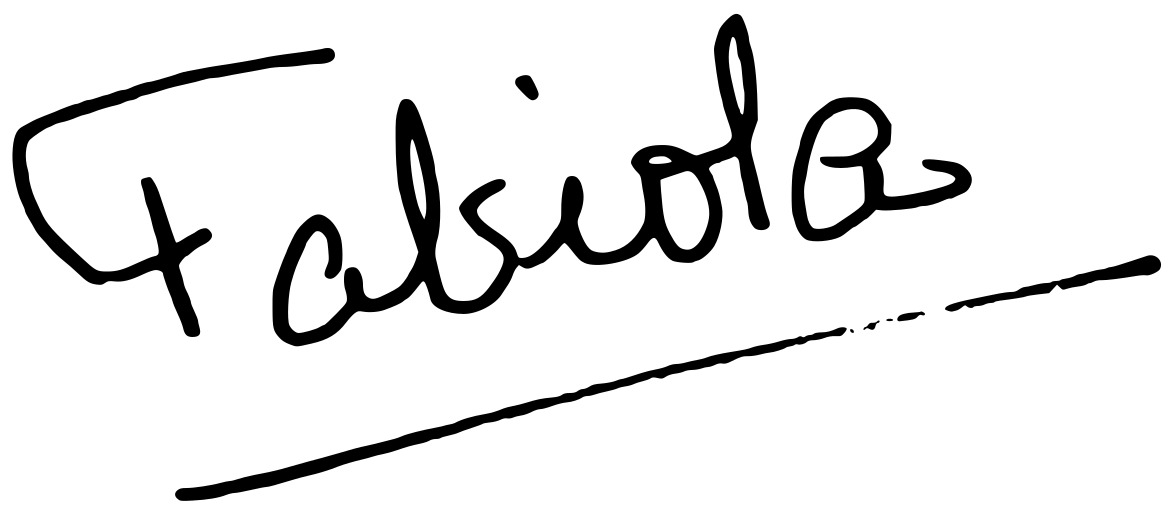
Signature of: fabiola of belgium